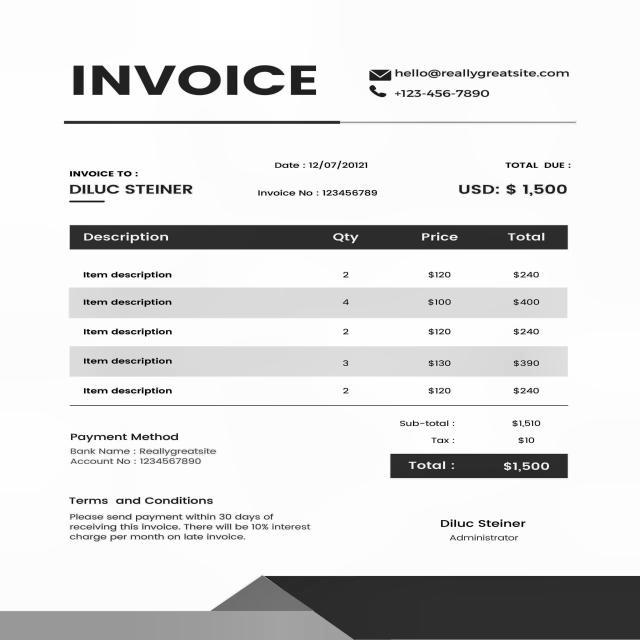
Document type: Invoice